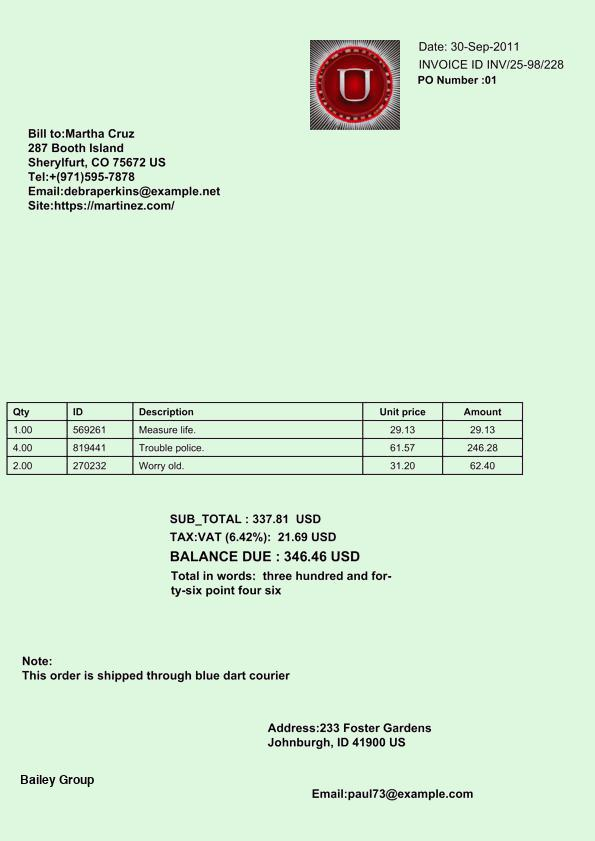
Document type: Invoice